Question: What was observed in the imaging?
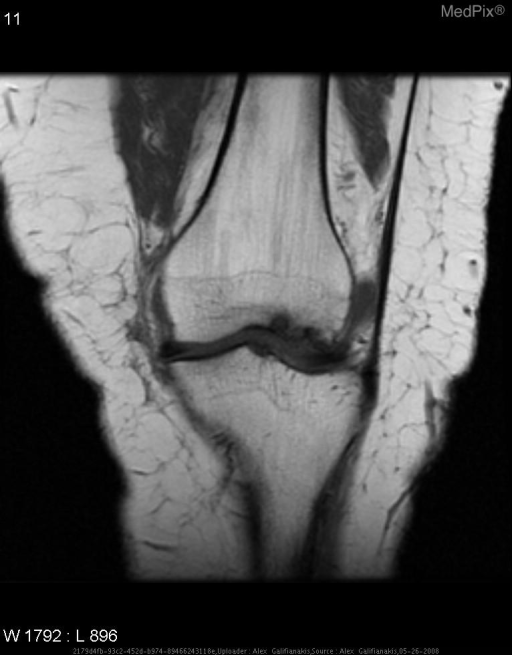
Answer: The imaging shows Radiographs demonstrate an area of subchondral collapse with subchondral sclerosis in the weight bearing surface of the left lateral femoral condyle.  MRI further illustrates osteonecrotic focus (low T1 and low T2 signal) with surrounding edema.  Early in the disease process, some degree of T2 and PD hyperintensity can be seen.  Also, surrounding edema can sometimes mask areas of subchondral sclerosis. Area of low T1 signal representing focus of osteonecrosis..